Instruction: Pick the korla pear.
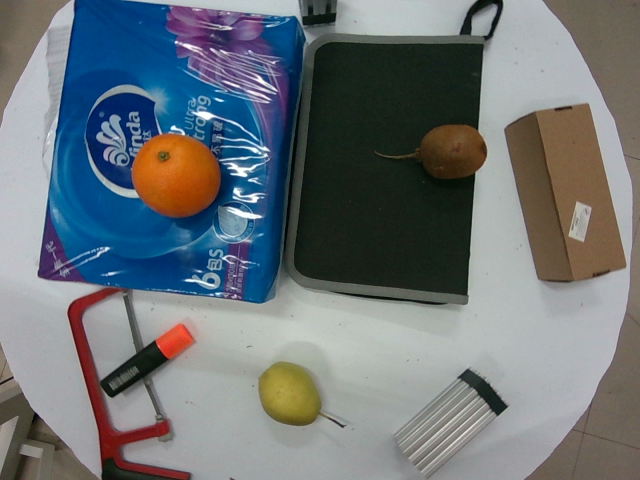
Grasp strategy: vertical